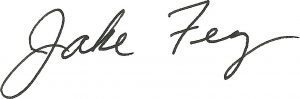
Signature of: jake fey